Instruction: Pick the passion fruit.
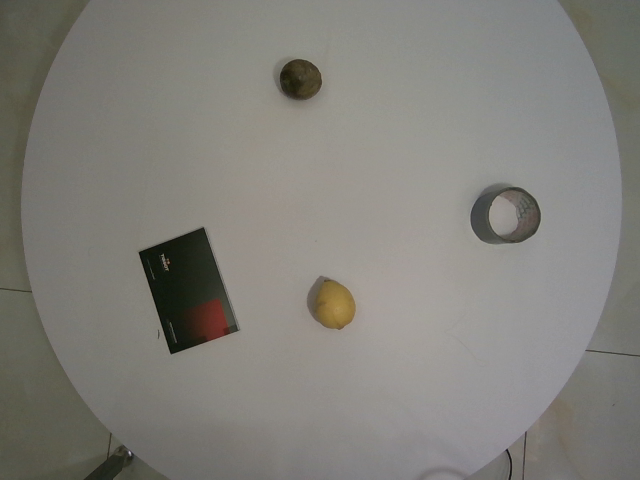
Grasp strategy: vertical